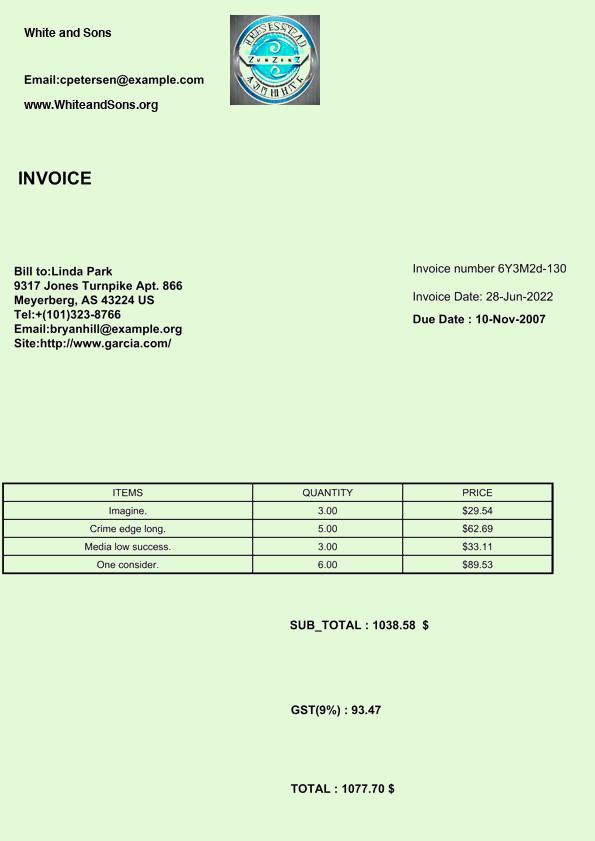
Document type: Invoice